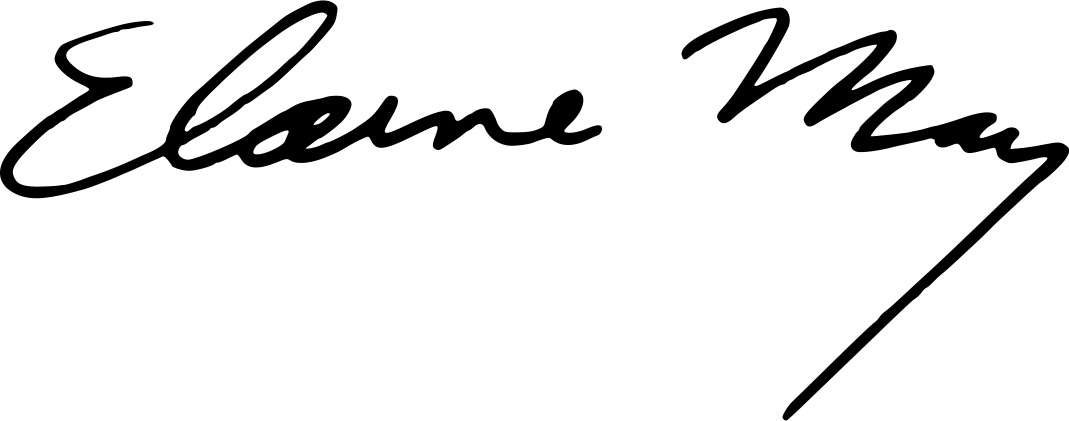
Signature of: elaine may